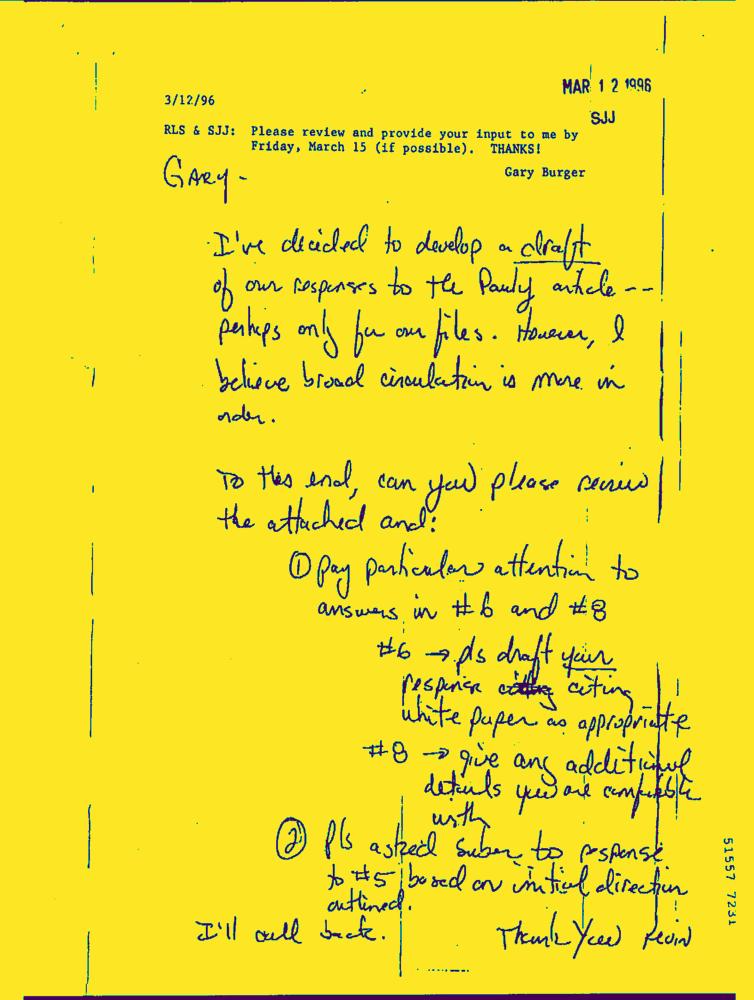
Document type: Hand-Written